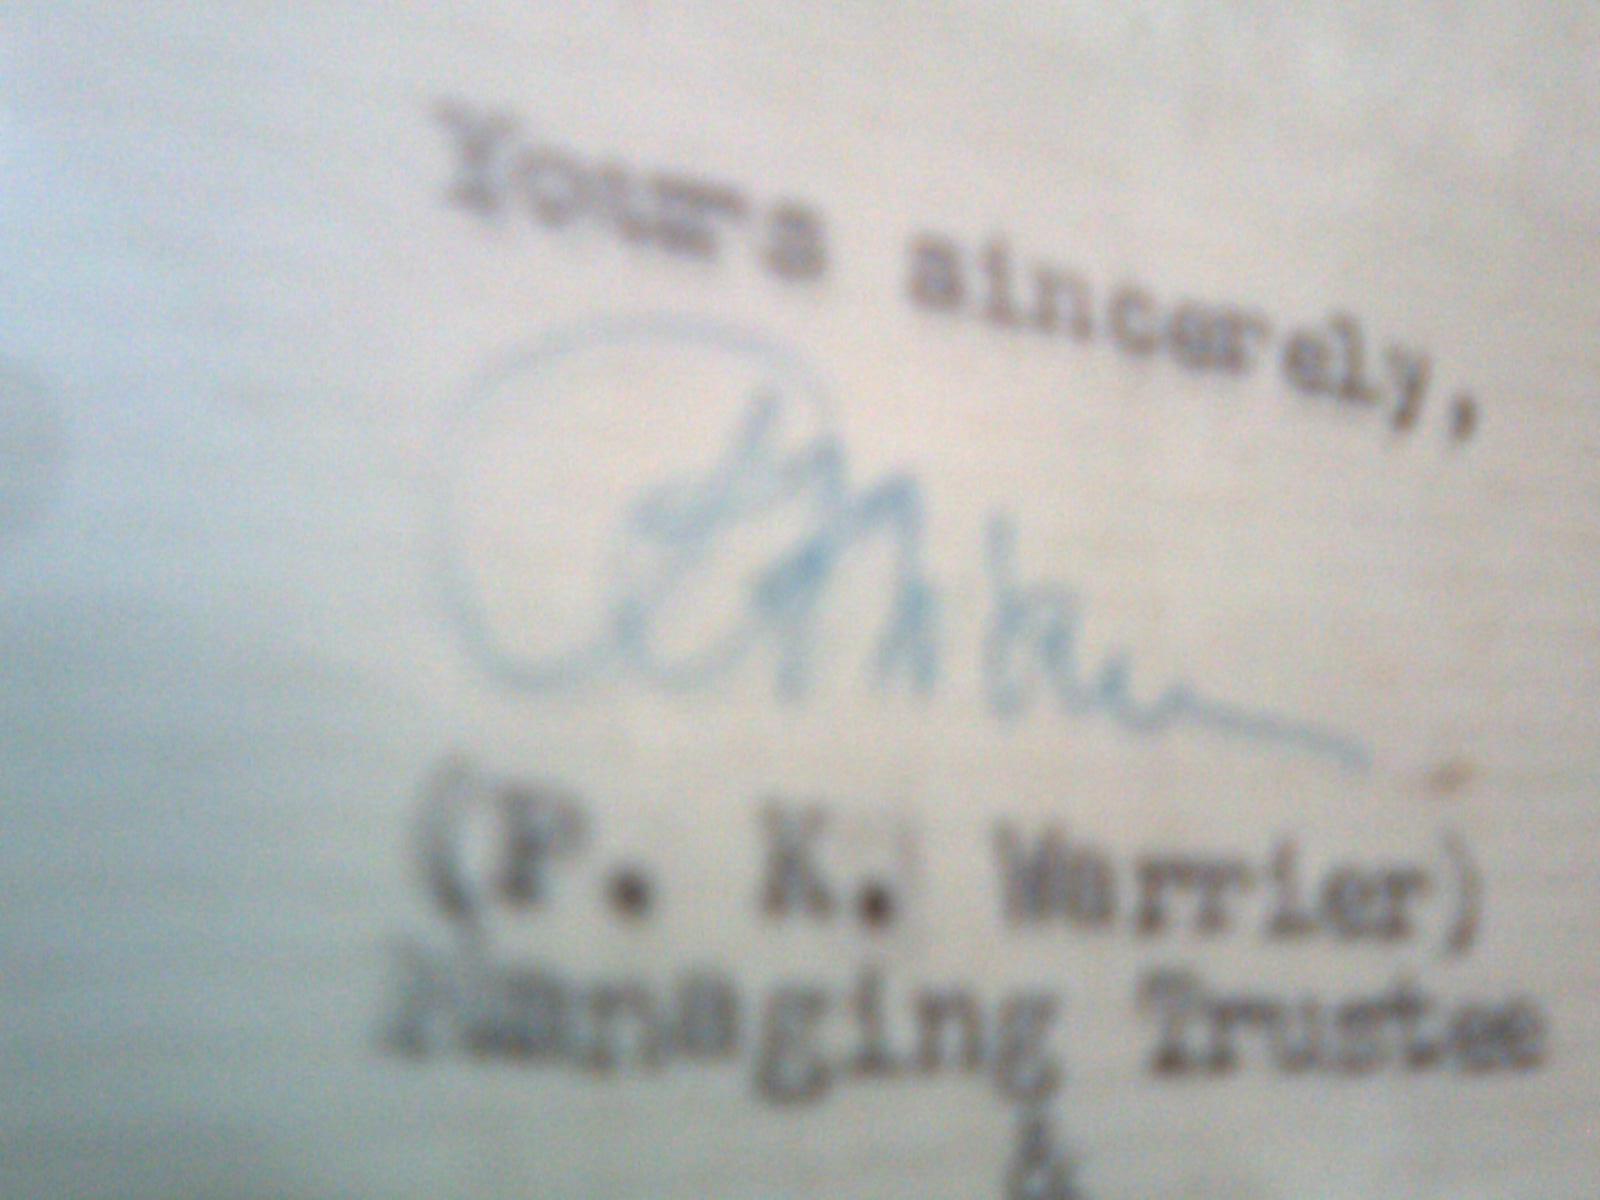
Signature of: p k warrier